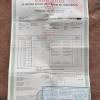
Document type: Invoice